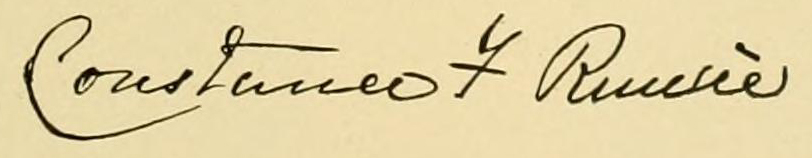
Signature of: constance faunt le roy runcie